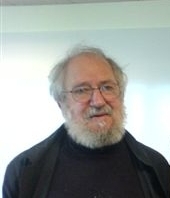
Signature of: seymour papert